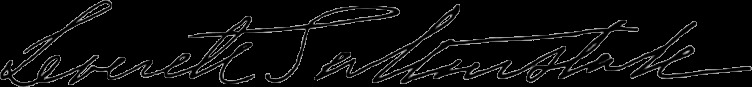
Signature of: leverett saltonstall ii